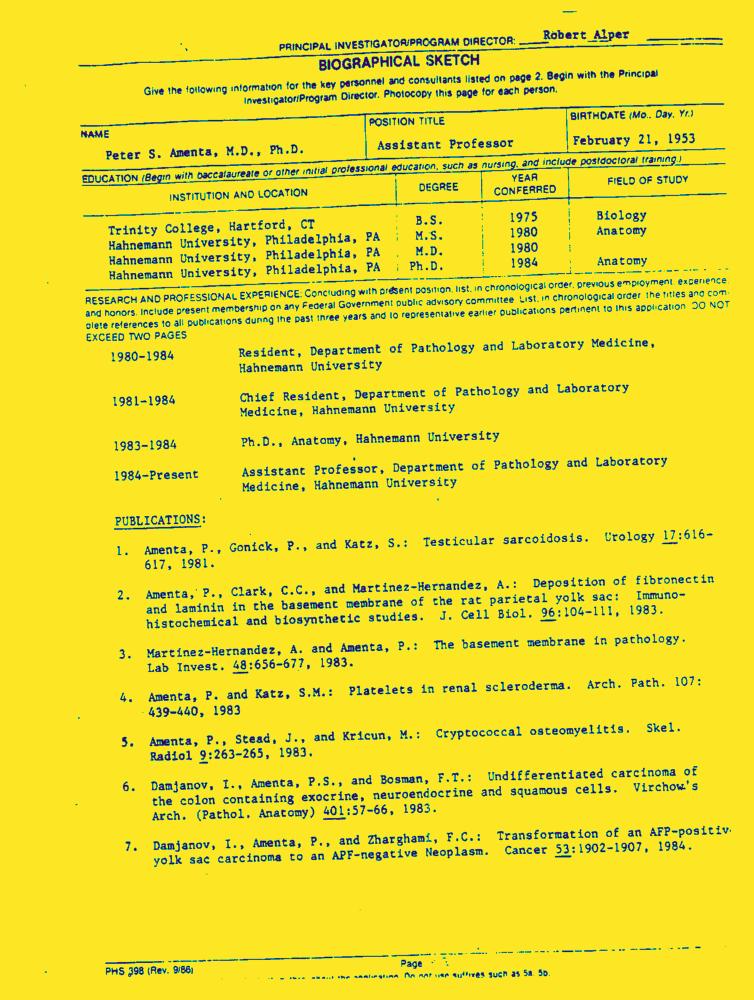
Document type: Resume-Doc